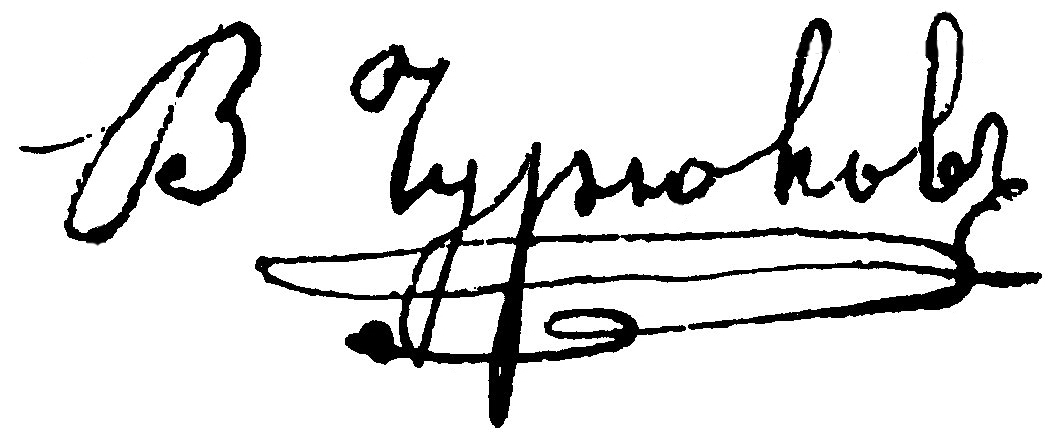
Signature of: vasily churyukov